Question: What is the property identification or parcel number listed?
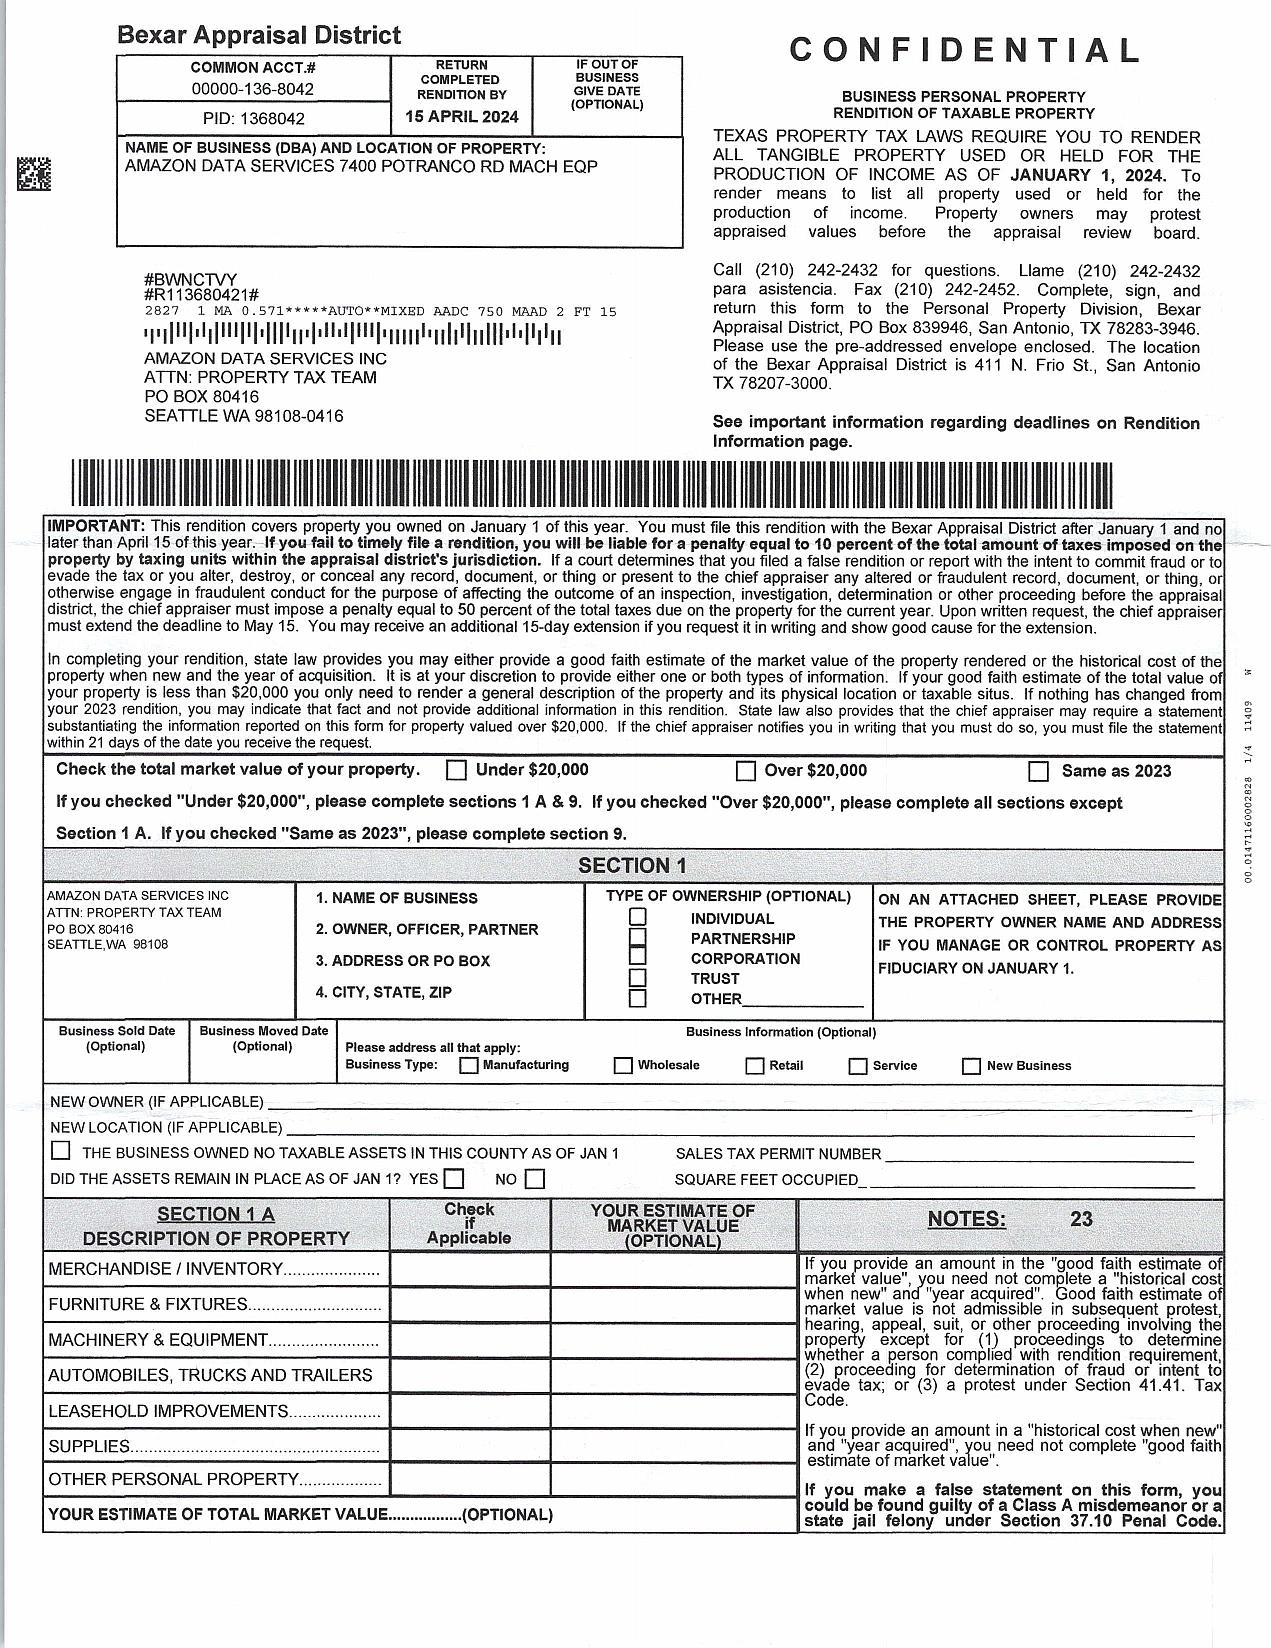
Answer: "1368042"